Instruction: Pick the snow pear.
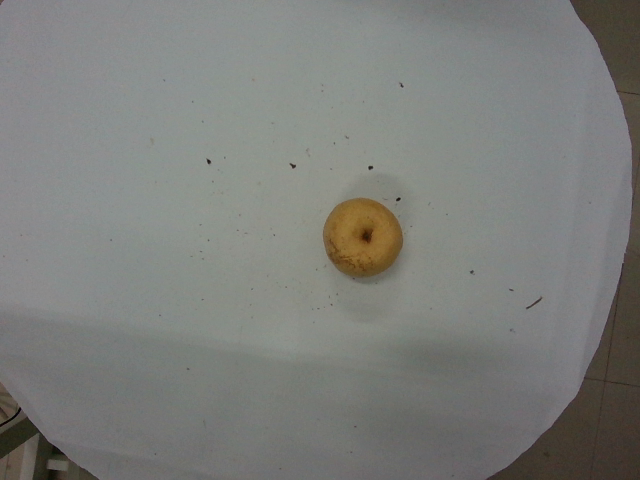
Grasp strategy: vertical